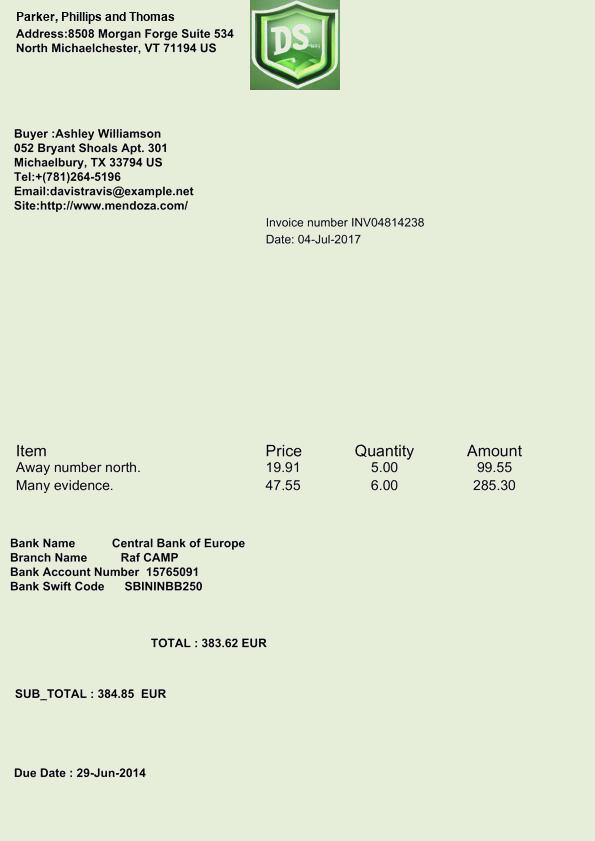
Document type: Invoice